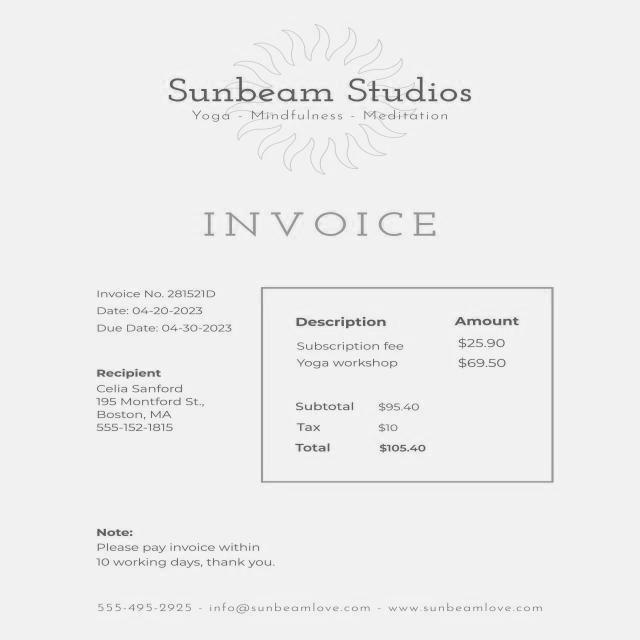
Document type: Invoice